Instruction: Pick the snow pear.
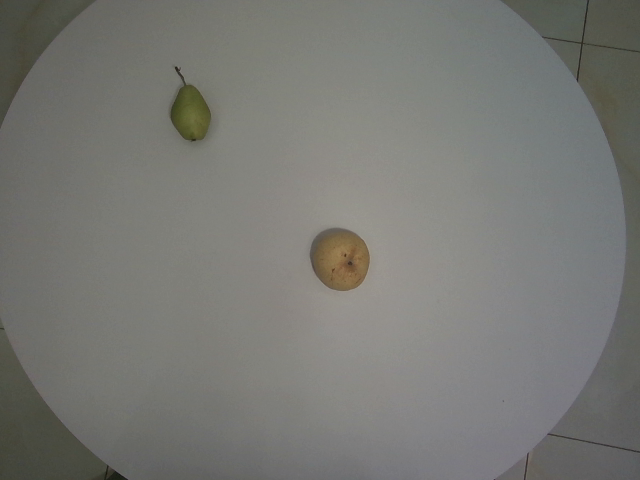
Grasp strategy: vertical